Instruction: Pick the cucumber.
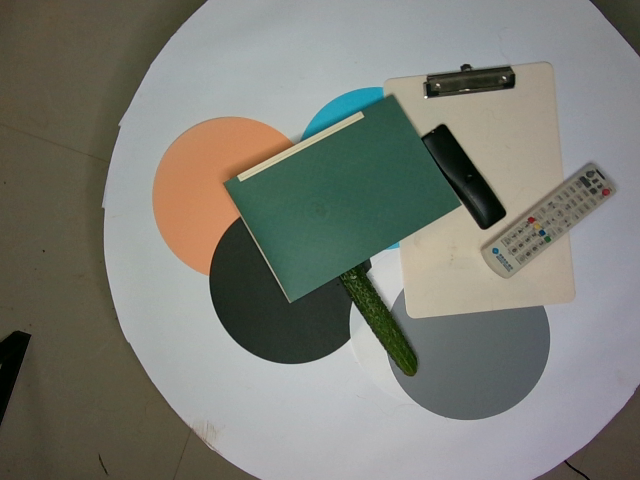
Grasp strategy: vertical